Question: What could the diagnosis suggest?
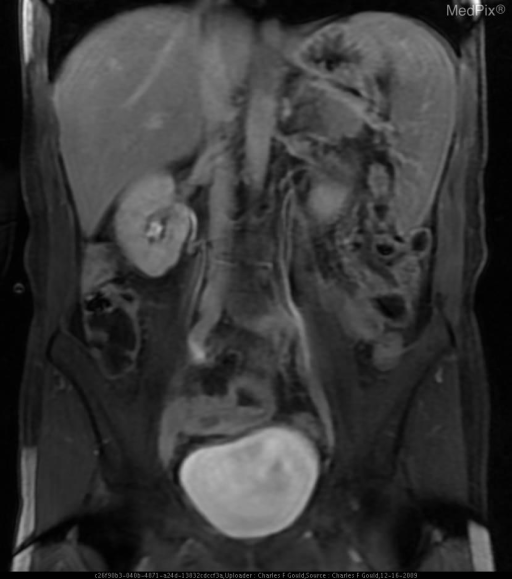
Answer: The possible diagnosis includes 	Ulcerative colitis (“Backwash ileitis”)
	Infection
	Ischemia
	Radiation enteritis
	Metastases / lymphoma.